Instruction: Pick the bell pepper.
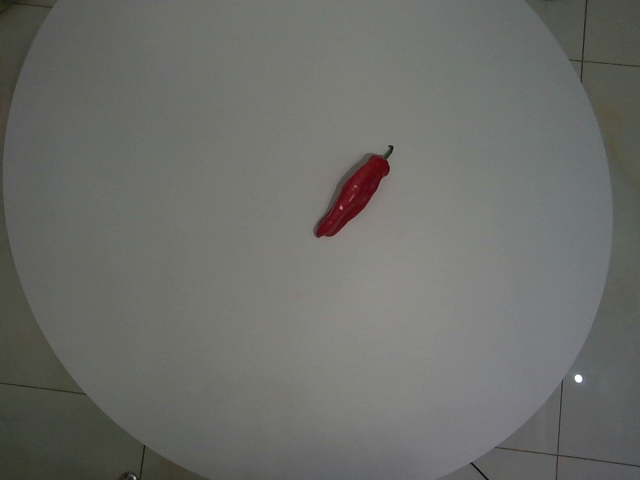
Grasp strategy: vertical